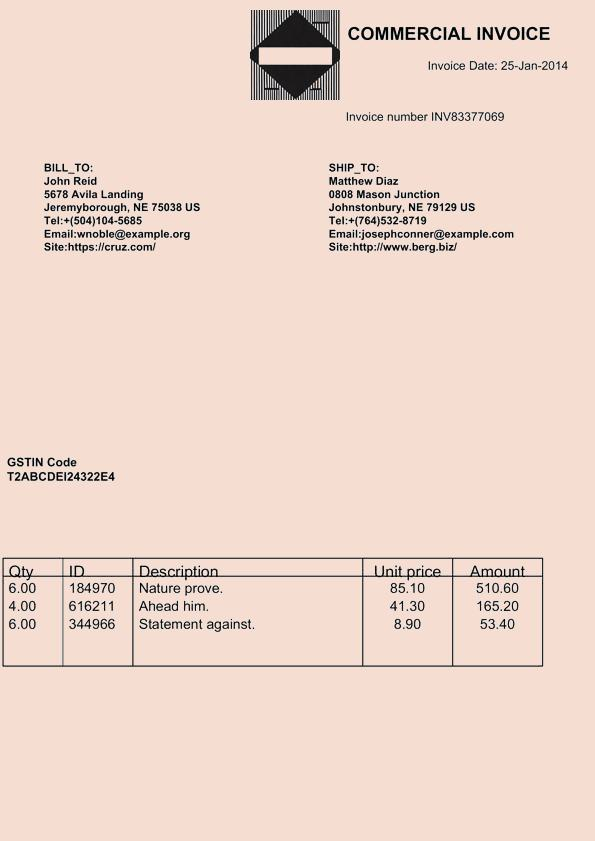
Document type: Invoice